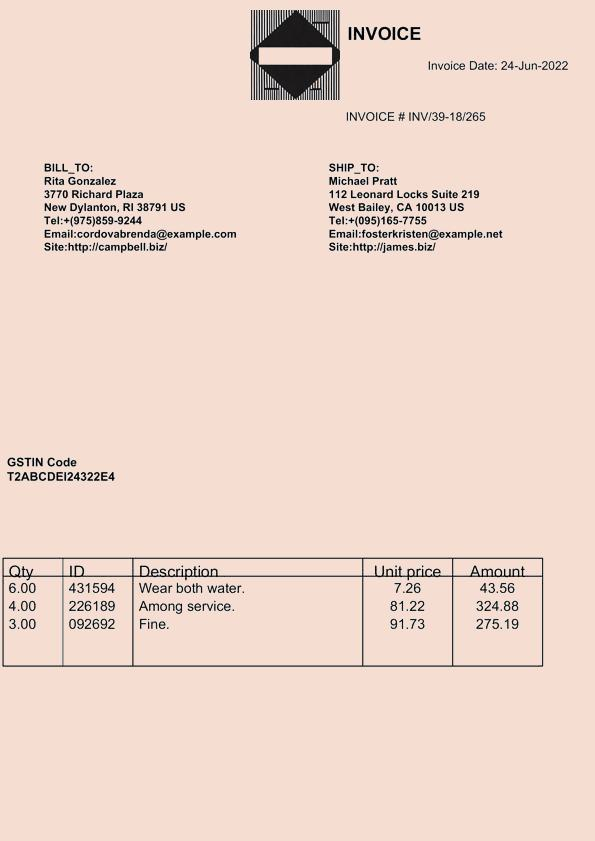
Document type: Invoice